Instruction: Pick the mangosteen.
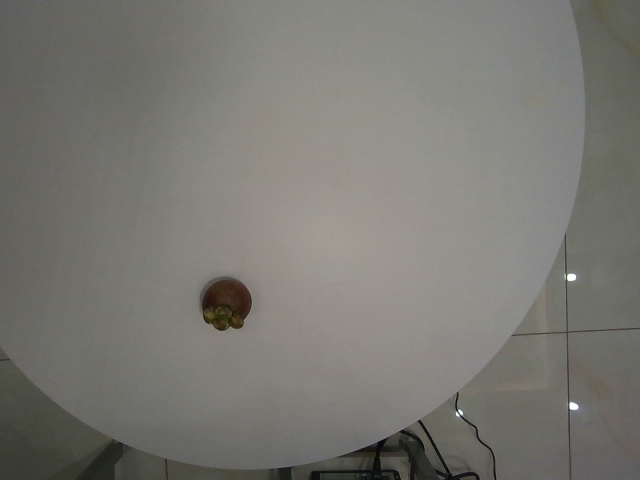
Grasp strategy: vertical